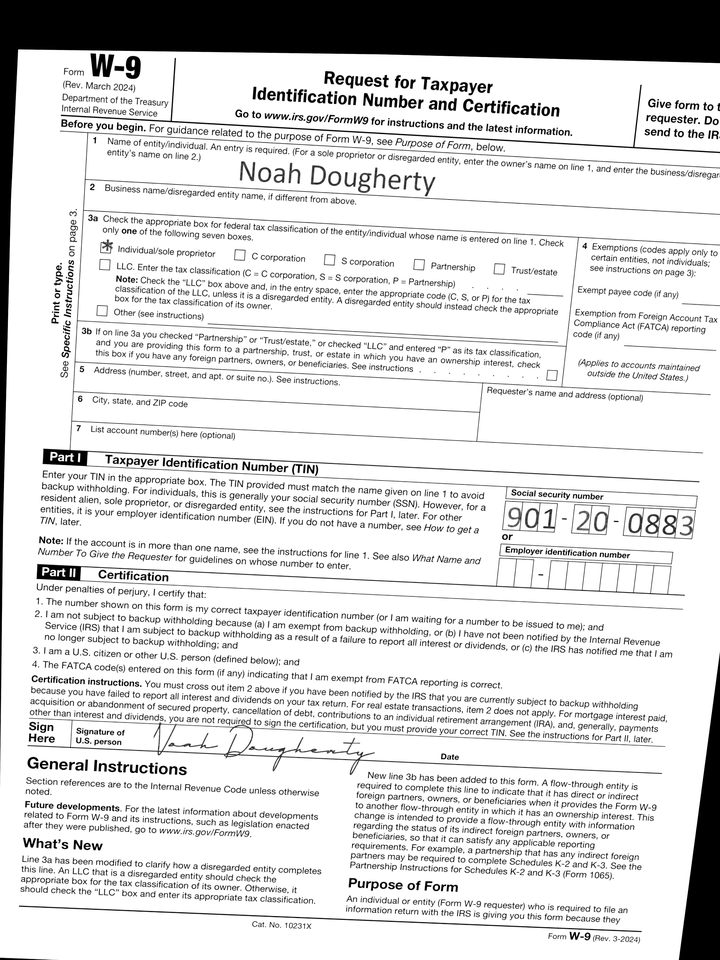
cbx: yes
ssn: 901200883
enm: Noah Dougherty